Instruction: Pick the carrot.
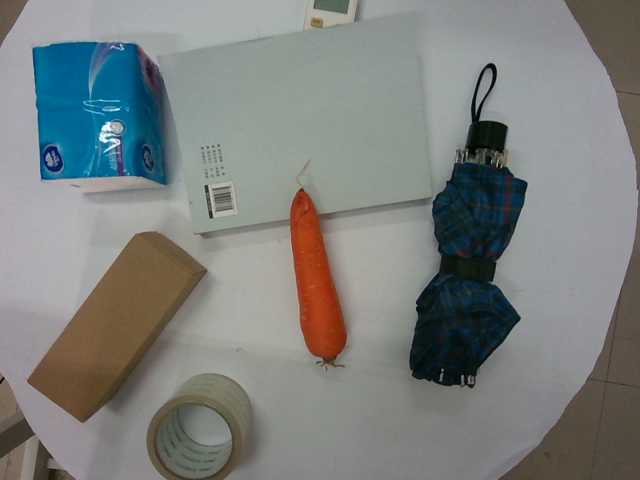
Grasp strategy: vertical